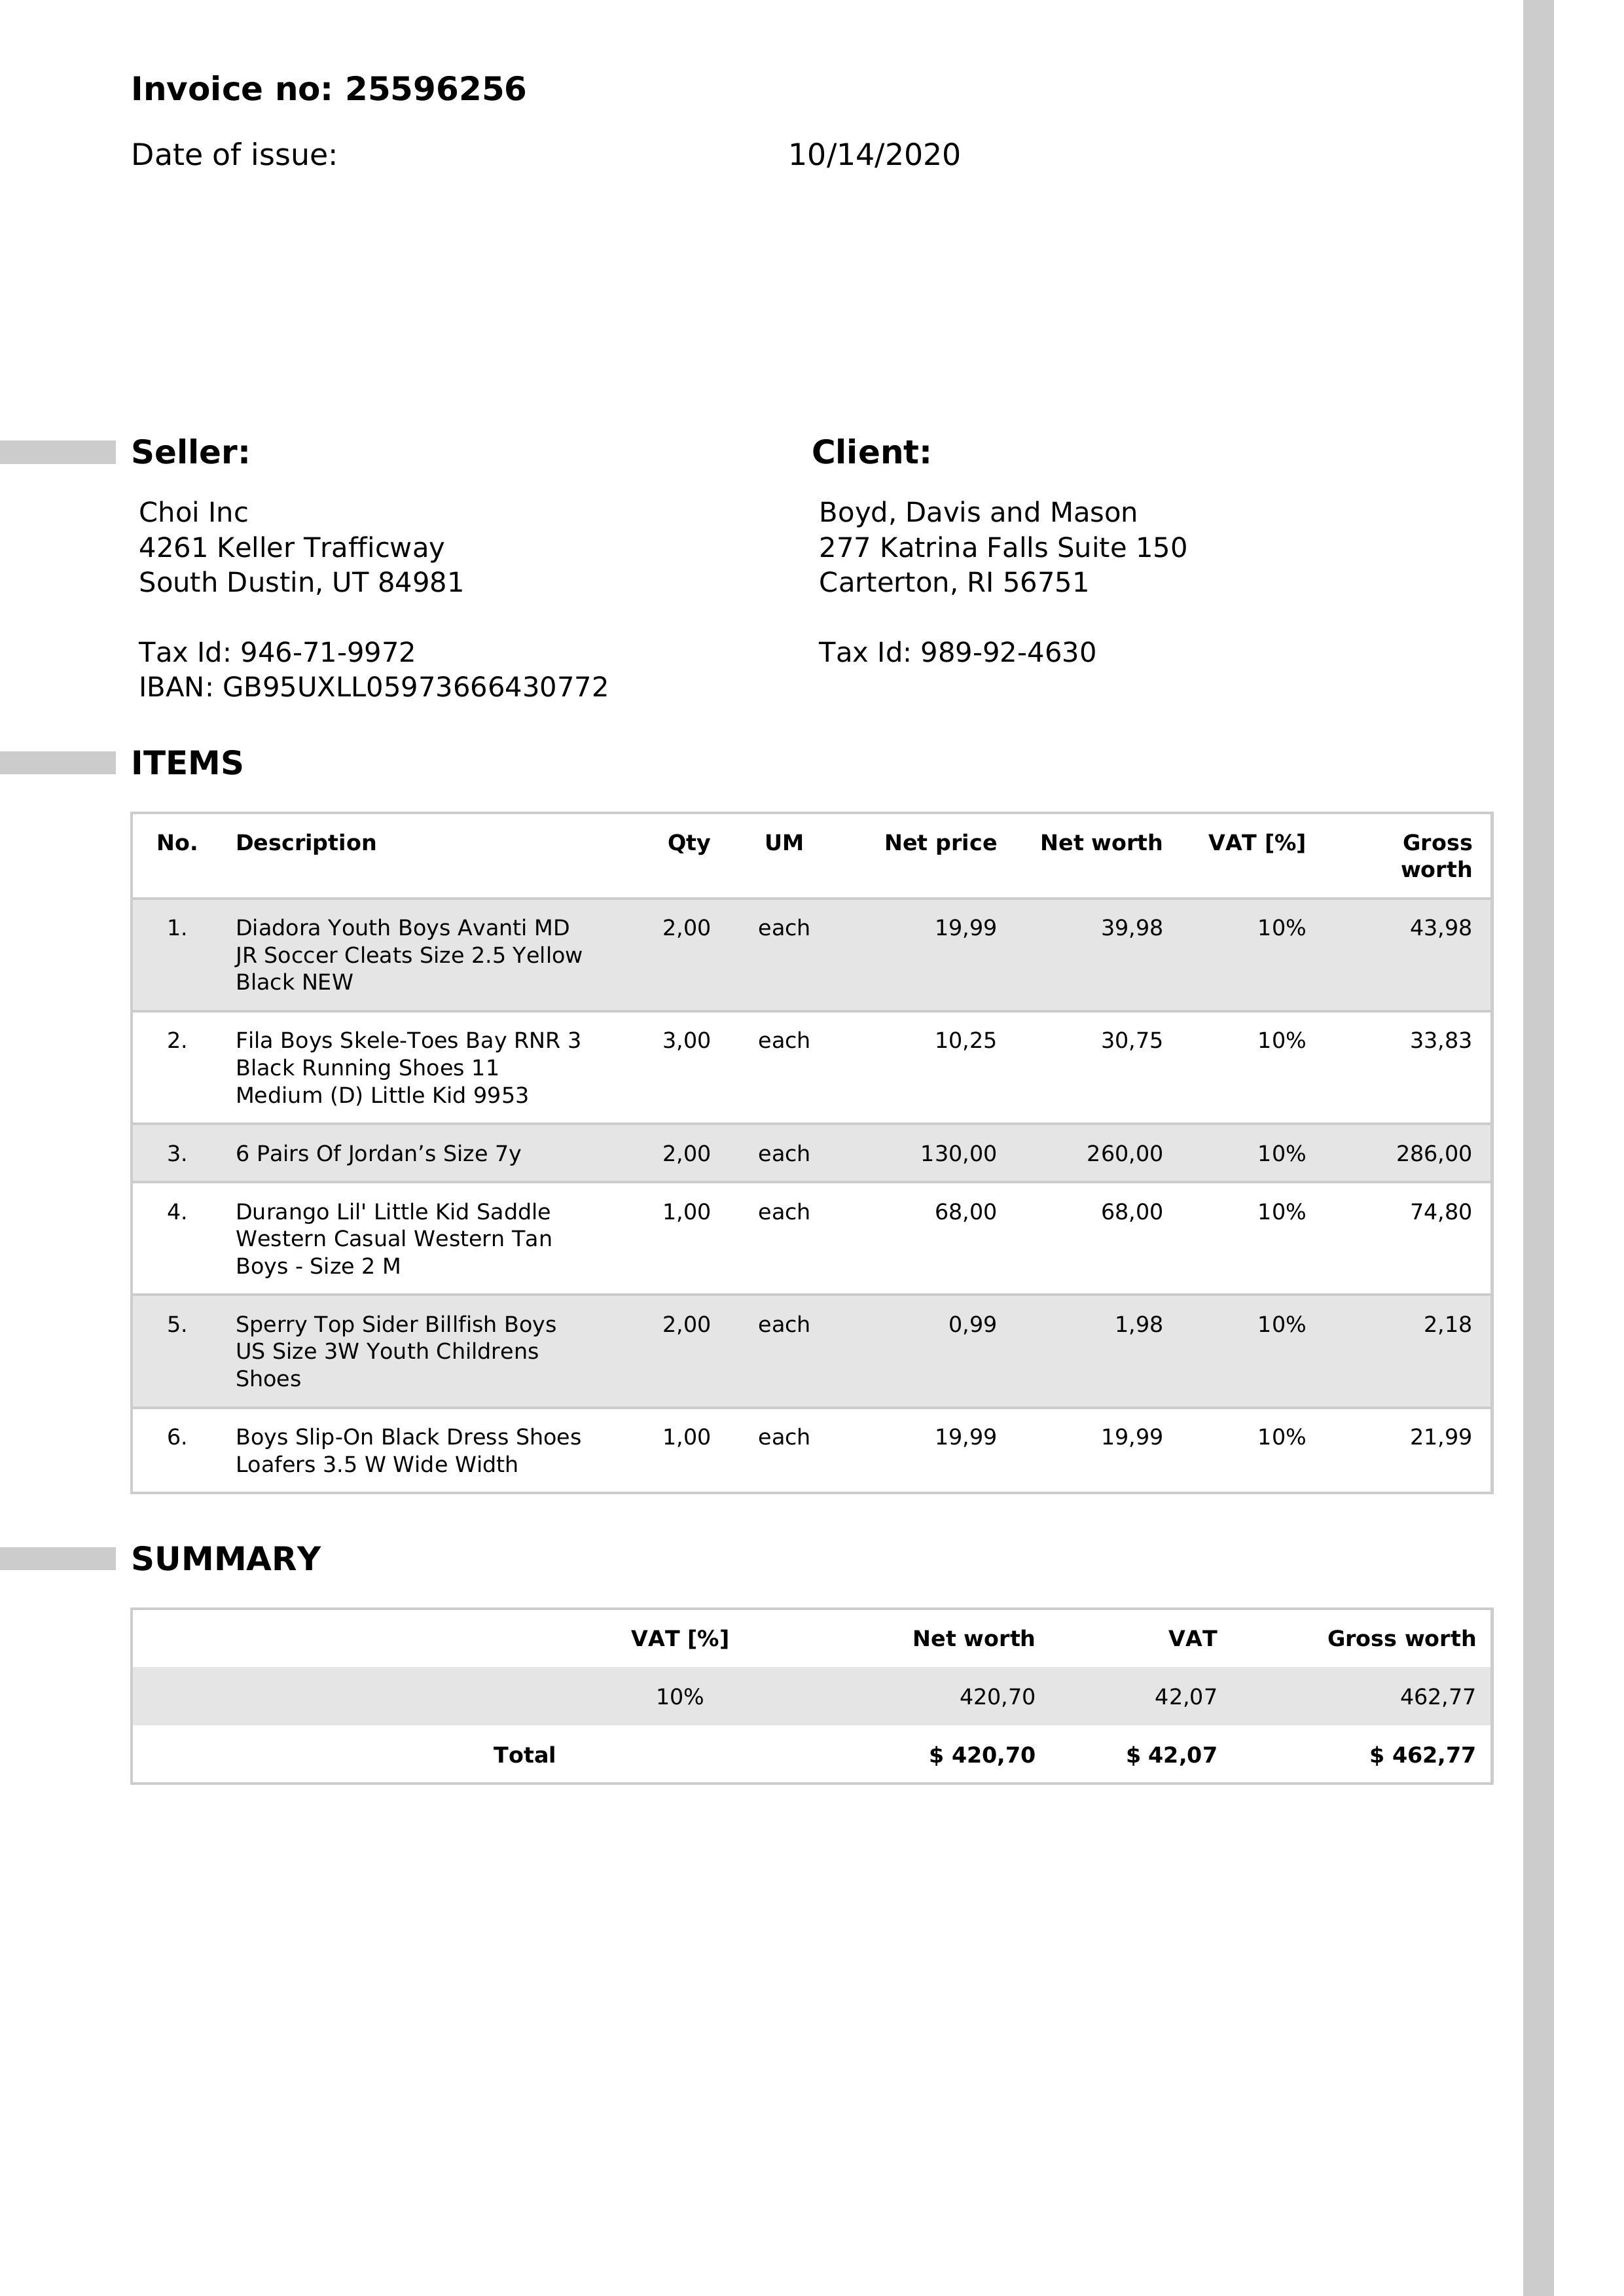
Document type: Invoice